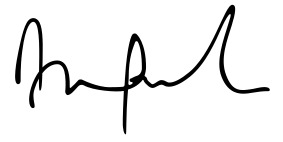
Signature of: abdullah of pahang